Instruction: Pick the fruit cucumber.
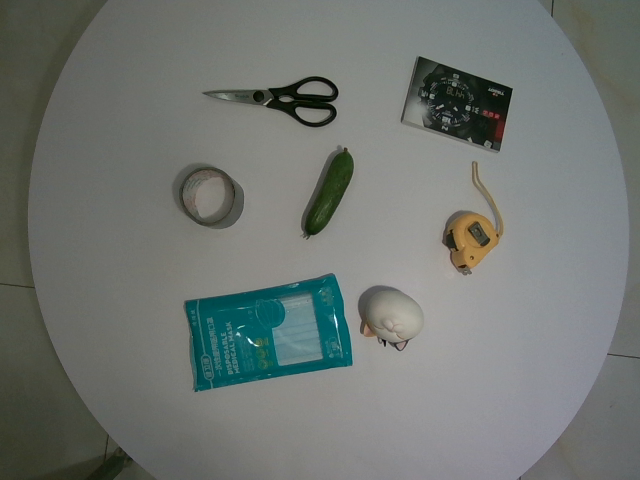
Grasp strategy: vertical